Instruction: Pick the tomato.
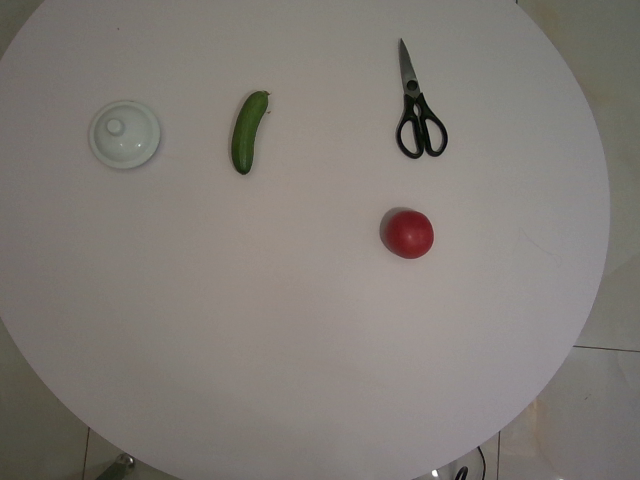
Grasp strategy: vertical